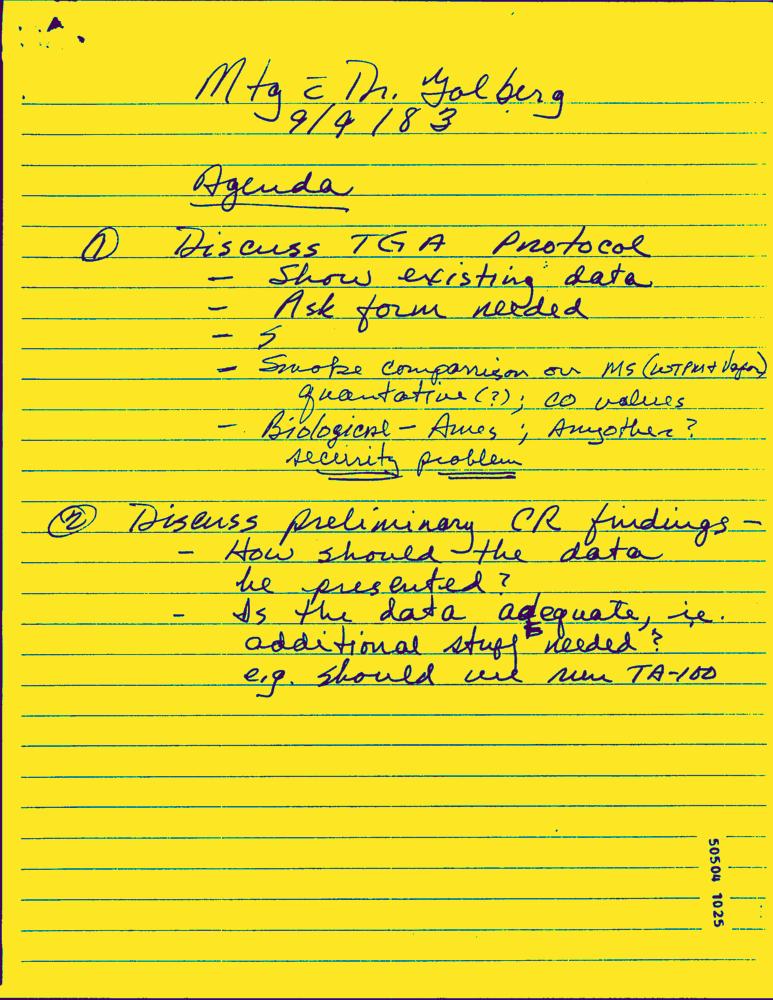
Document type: Hand-Written